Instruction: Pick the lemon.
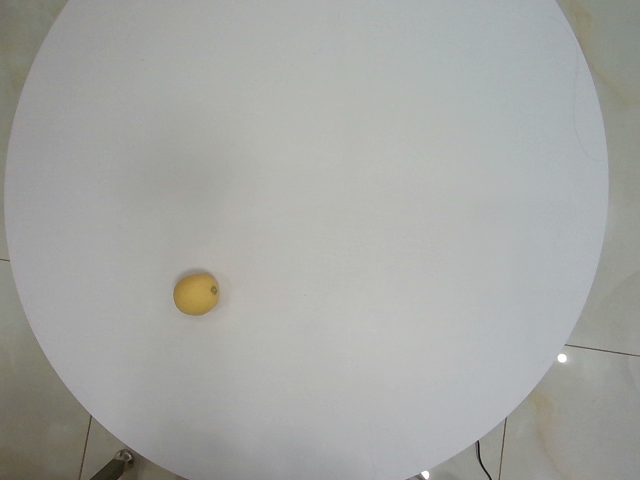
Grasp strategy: vertical